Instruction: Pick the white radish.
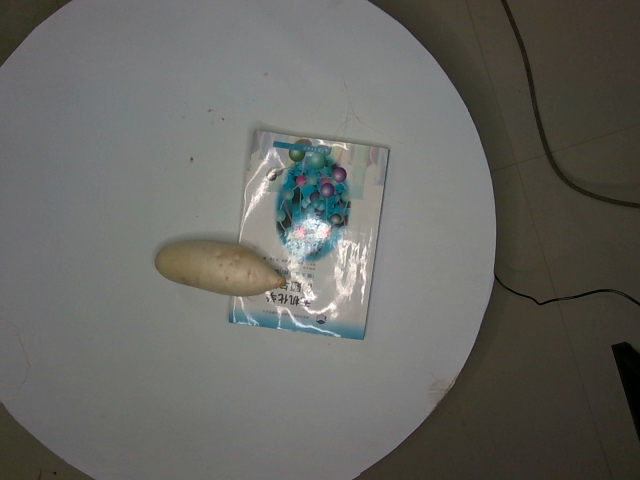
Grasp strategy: vertical